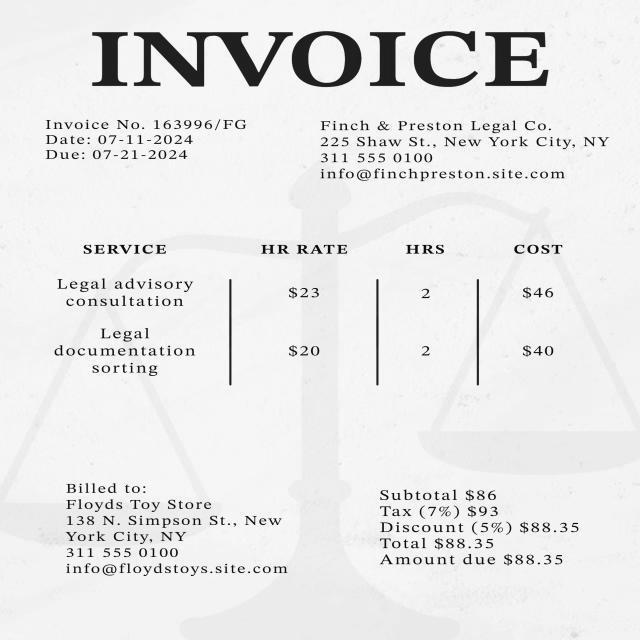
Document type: Invoice